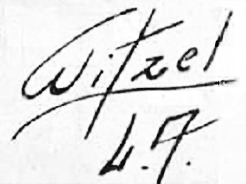
Signature of: joseph rudolf witzel